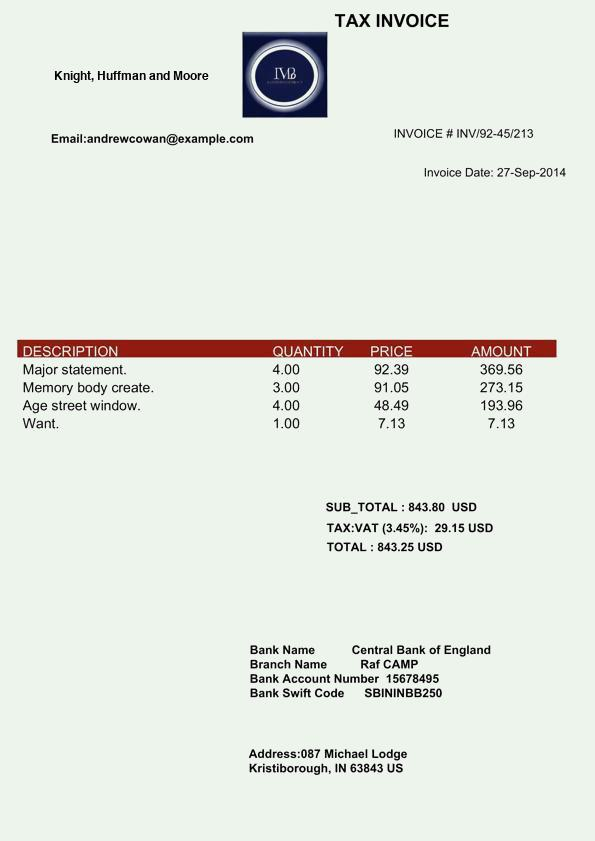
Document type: Invoice